Question: How is the history relevant to the case?
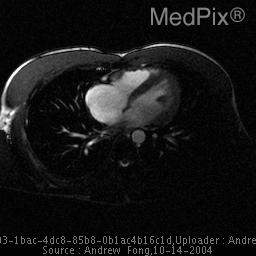
Answer: The patient's history of 25 year old asymptomtic womam presents for a cardiac MRI after a murmur was detected by her cardiologist. is key in understanding the case.